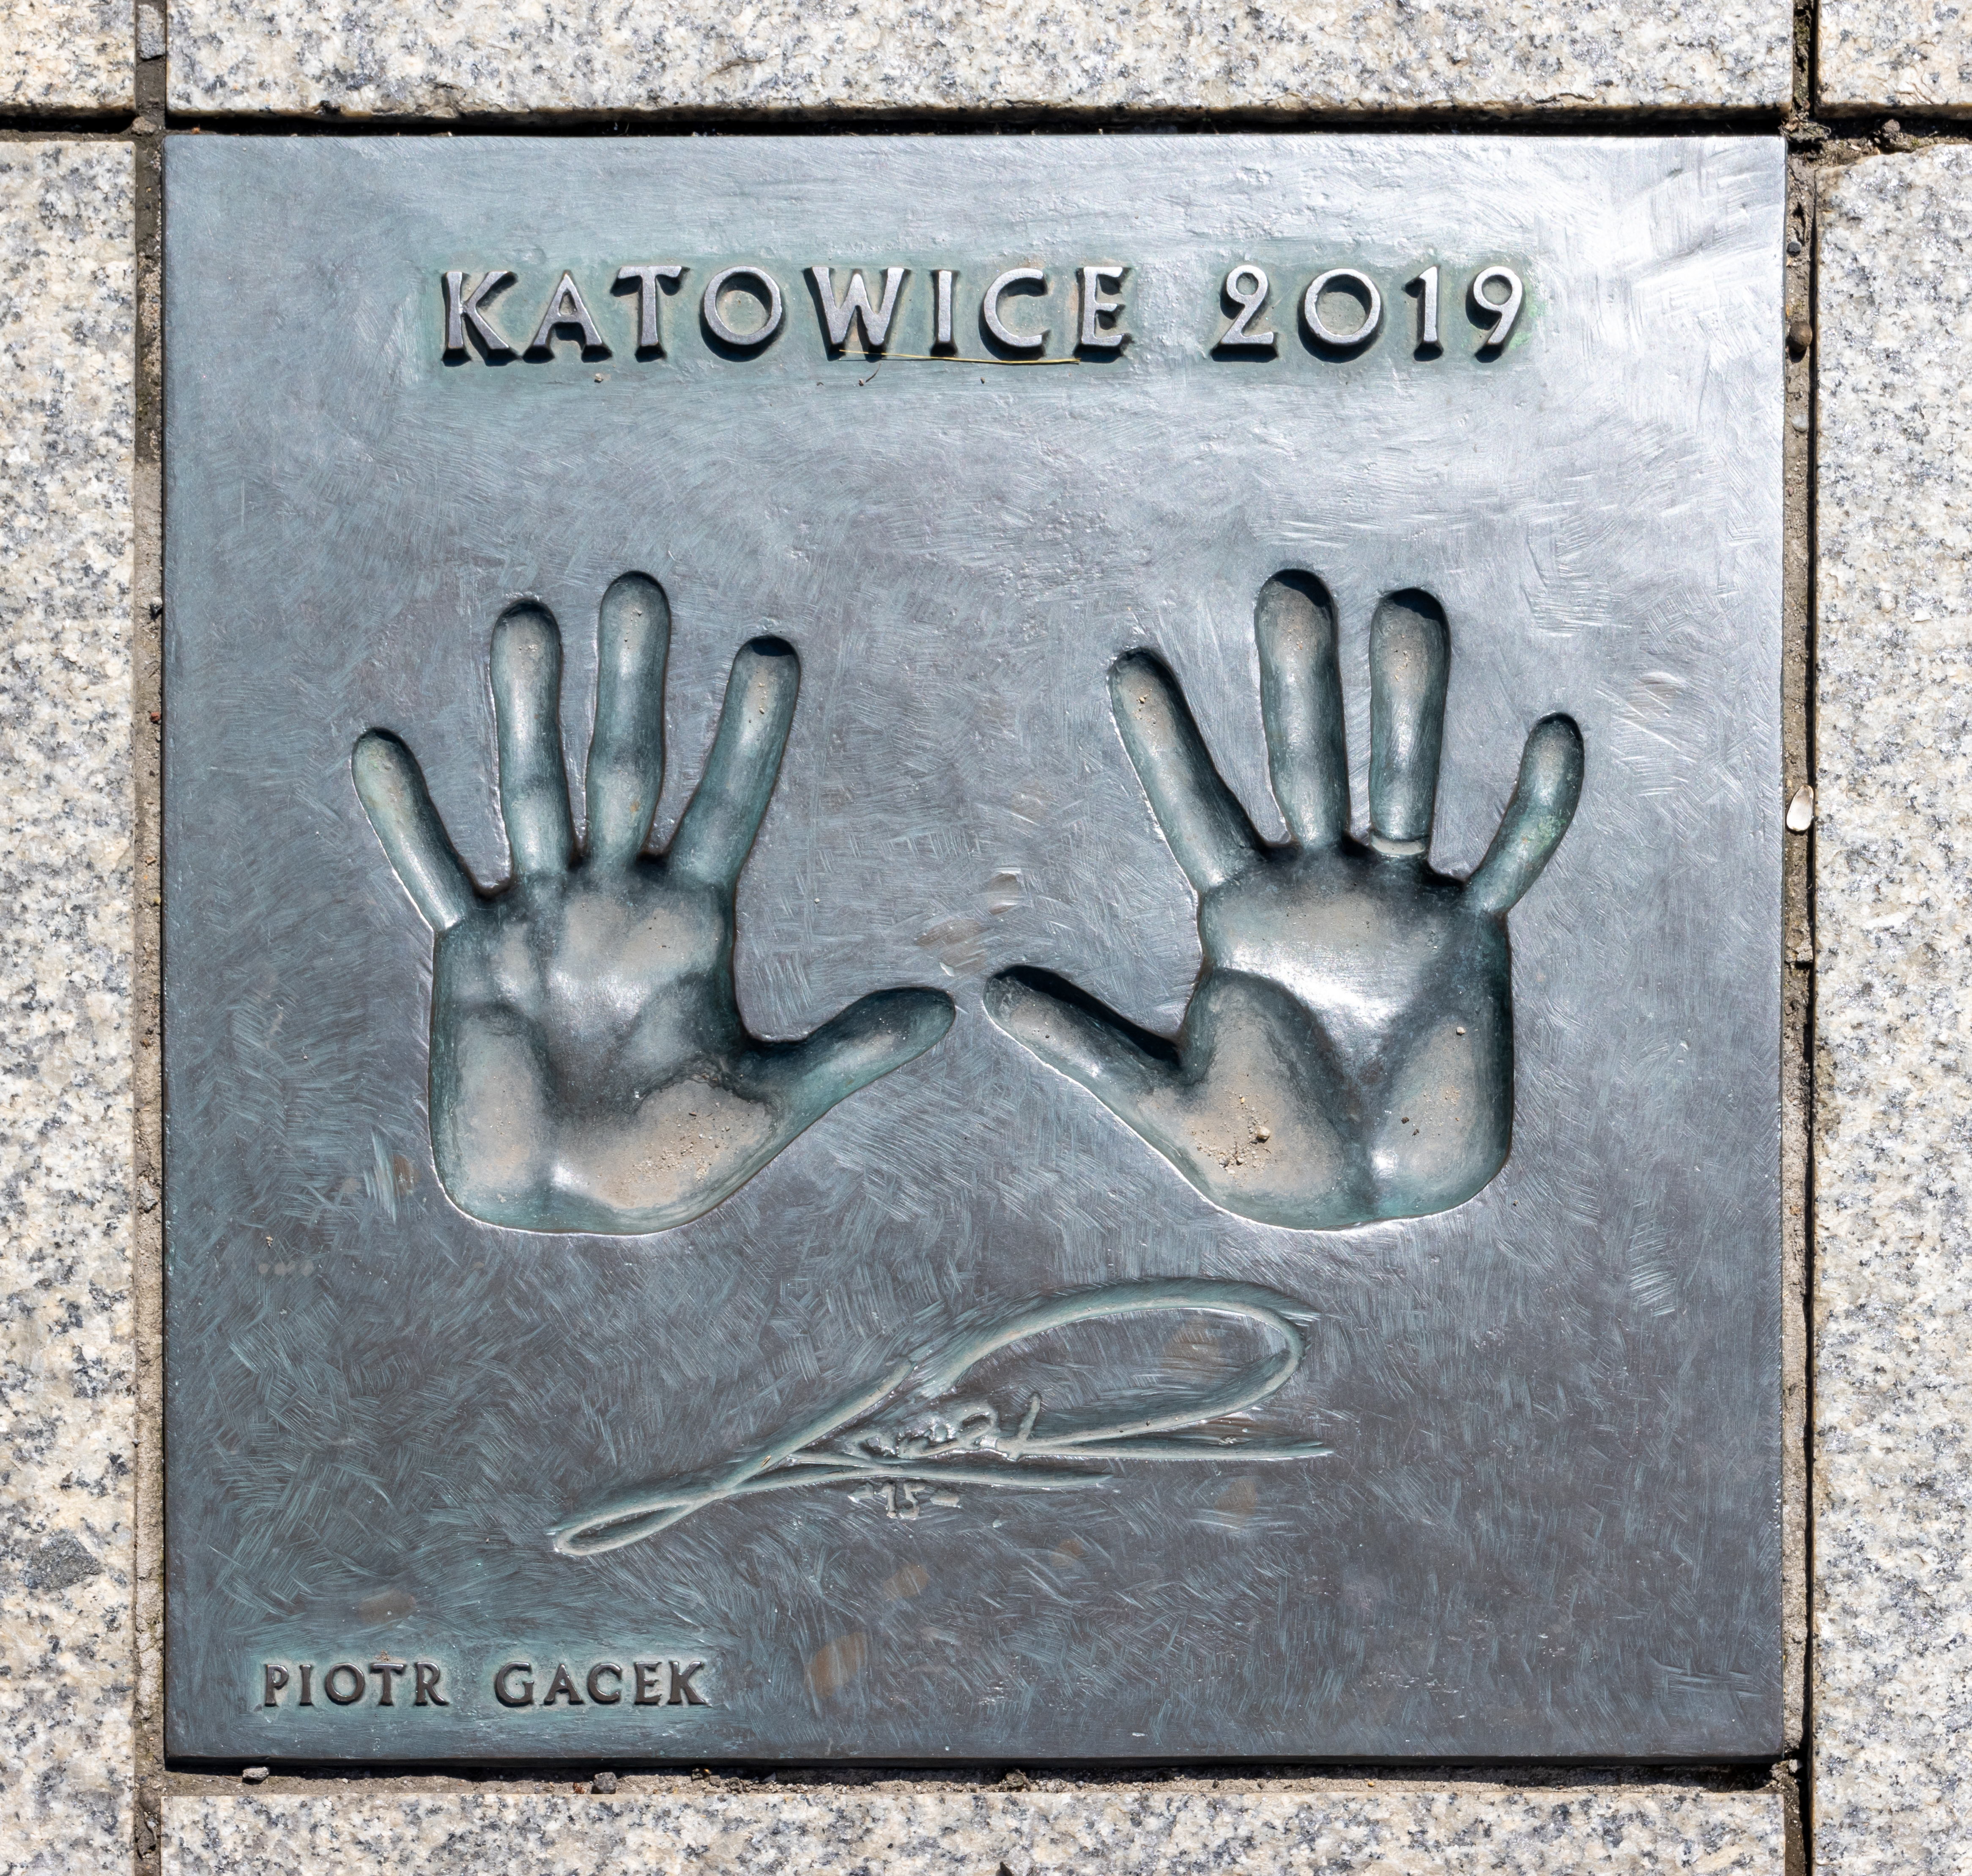
Signature of: piotr gacek